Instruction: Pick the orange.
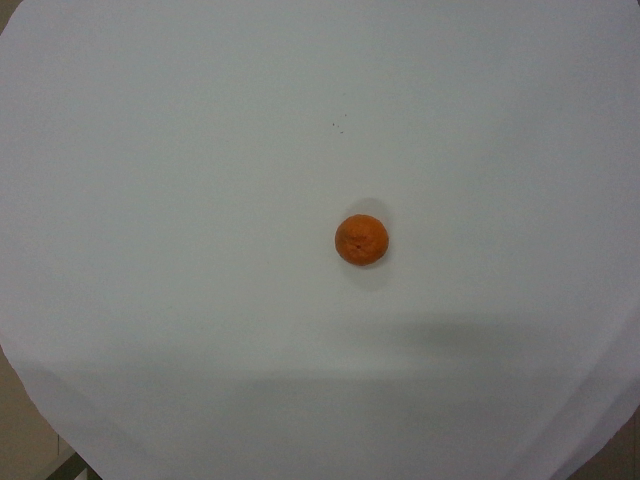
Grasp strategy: vertical